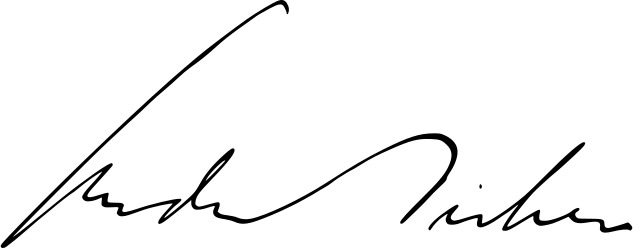
Signature of: andrew fisher